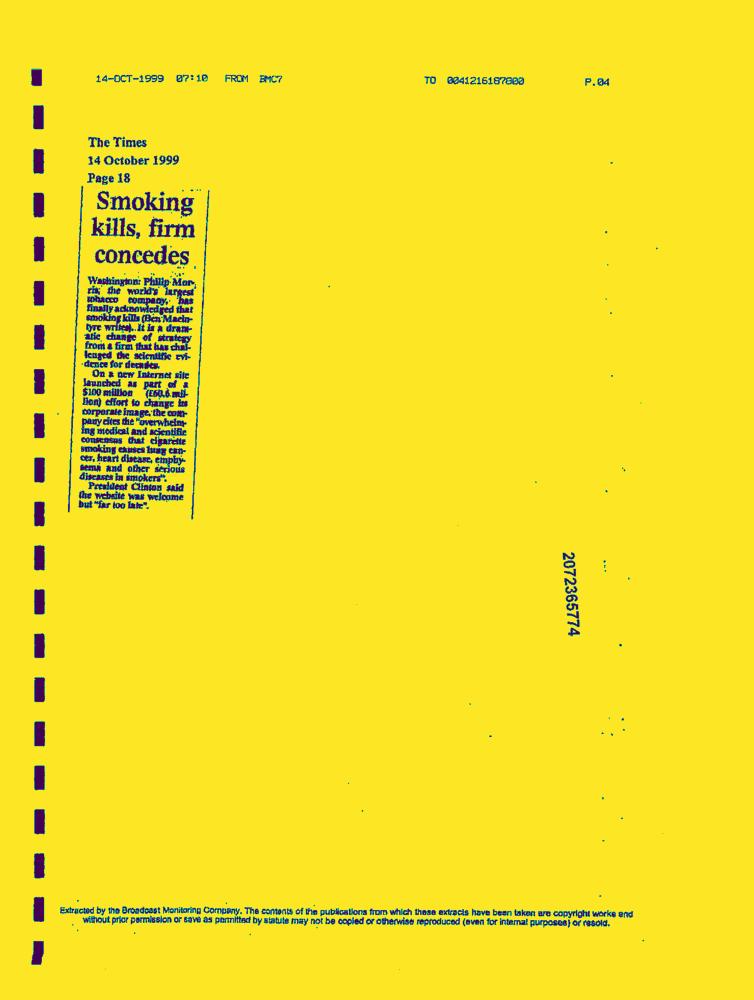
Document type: News-Article